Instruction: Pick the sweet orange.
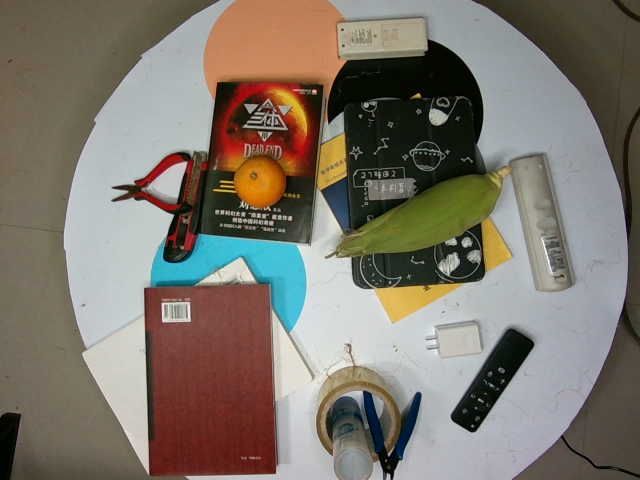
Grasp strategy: vertical